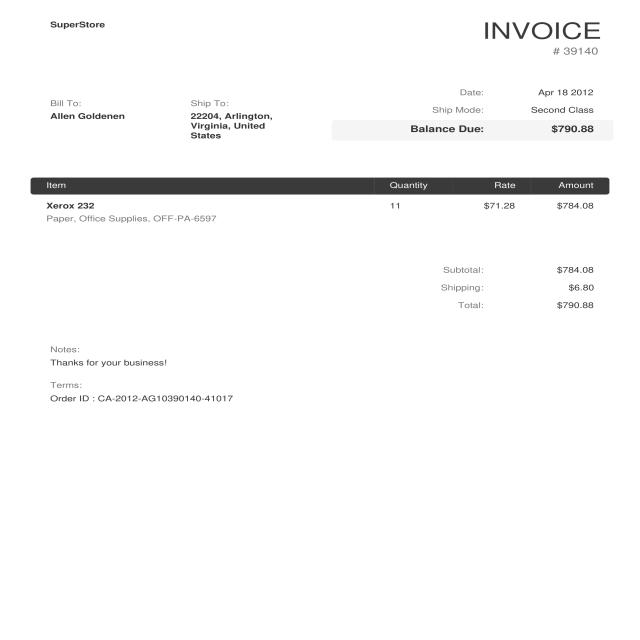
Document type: Invoice